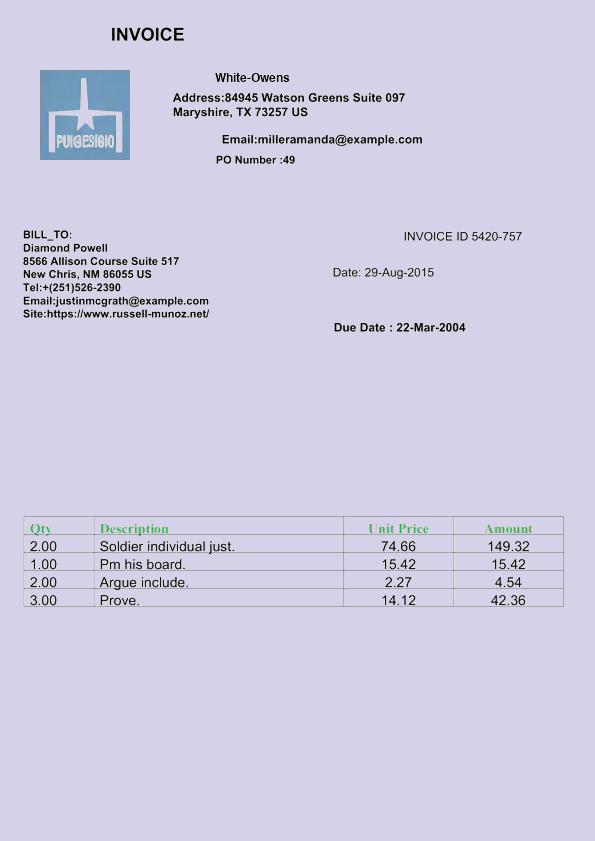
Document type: Invoice